Question: What was observed in the imaging?
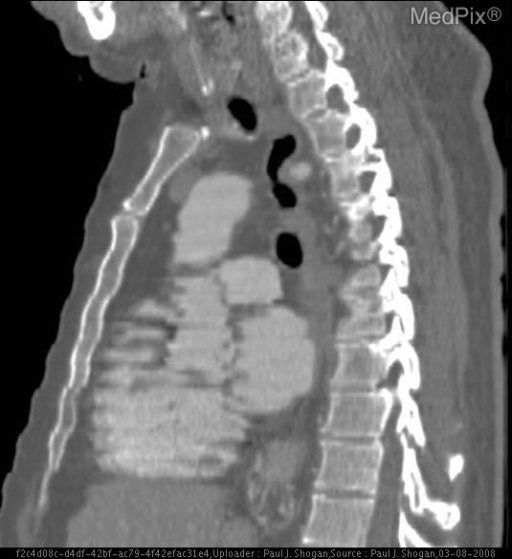
Answer: The imaging shows Chest Radiography: :

Lateral chest radiograph demonstrates soft tissue density superior to the aortic arch causing anterior displacement of the trachea.

Contrast Enhanced CT:

The origin of the anomalous artery is evident arising from the posterior superior aortic arch as the last branching vessel of a left-sided aortic arch passing posteriorly to the esophagus in the retrotracheal space.  At a level 1 cm superior to the aortic arch, the aberrant right subclavian artery is located ascending posteriorly in the right superior mediastinum.

Maximal intensity projection demonstrates the aberrant right subclavian artery arising from the medial wall of the aorta as the last branching vessel, passing posterior to the esophagus, and ascending anterolaterally to the spine into the thoracic inlet. Maximal intensity projection demonstrates the aberrant right subclavian artery passing posterior to the esophagus..